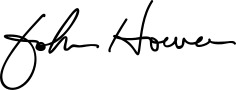
Signature of: john hoeven